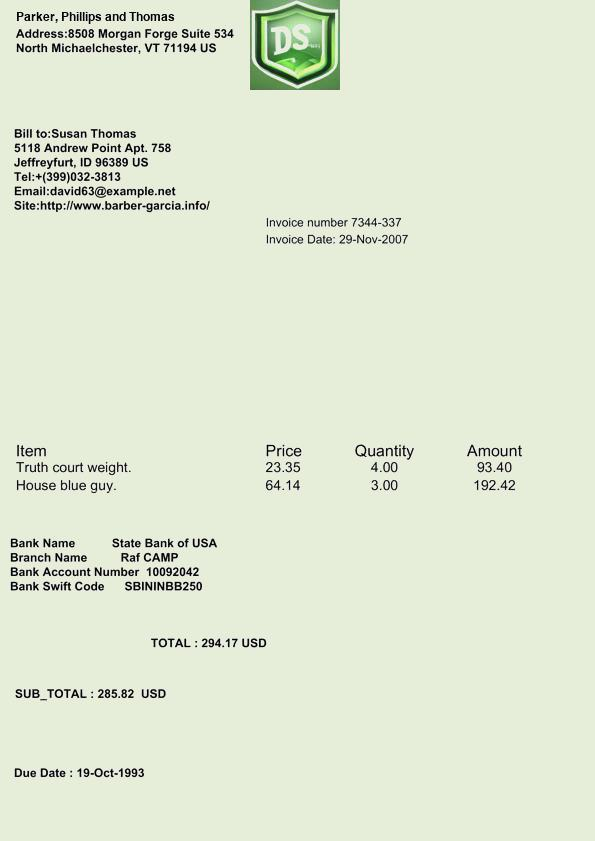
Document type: Invoice